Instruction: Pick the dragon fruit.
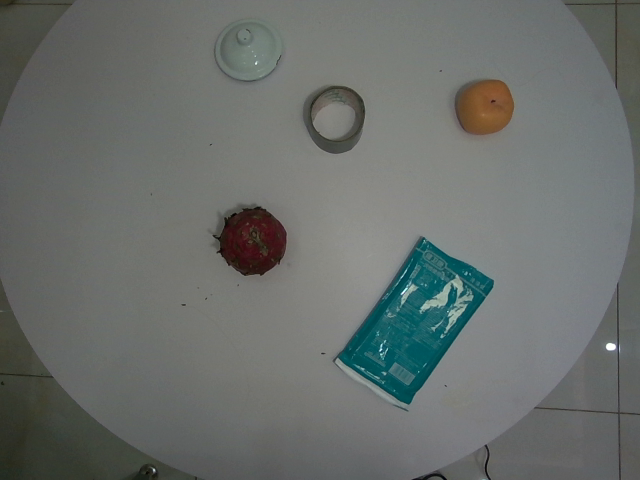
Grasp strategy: vertical